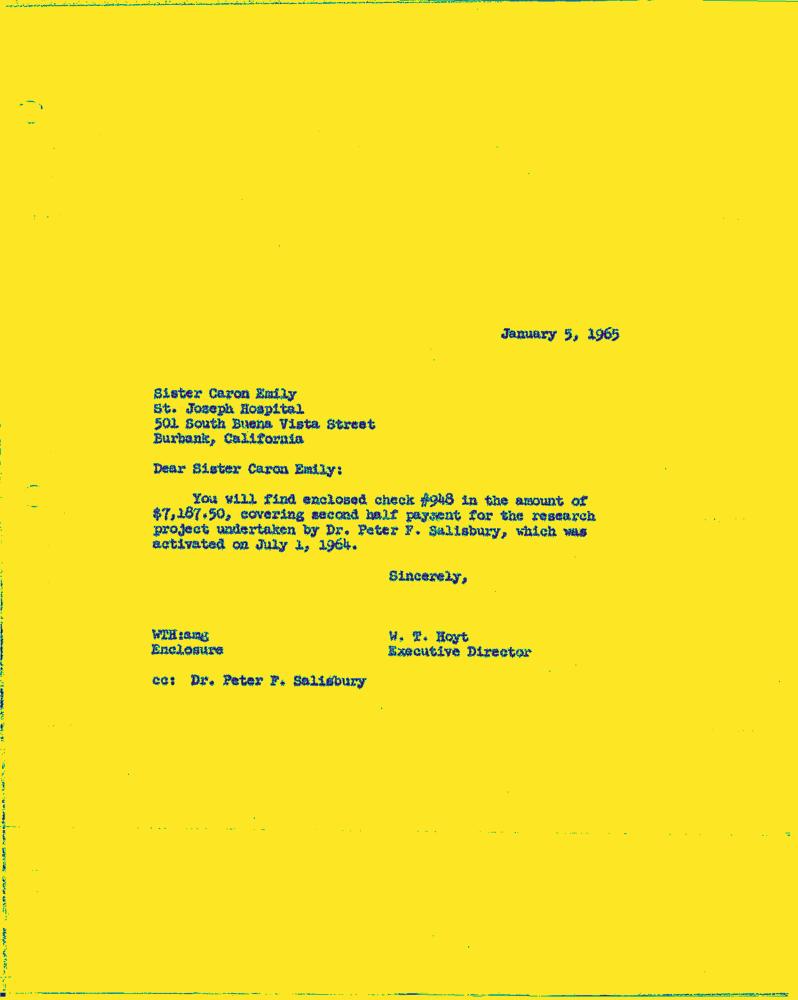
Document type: Letter-Doc